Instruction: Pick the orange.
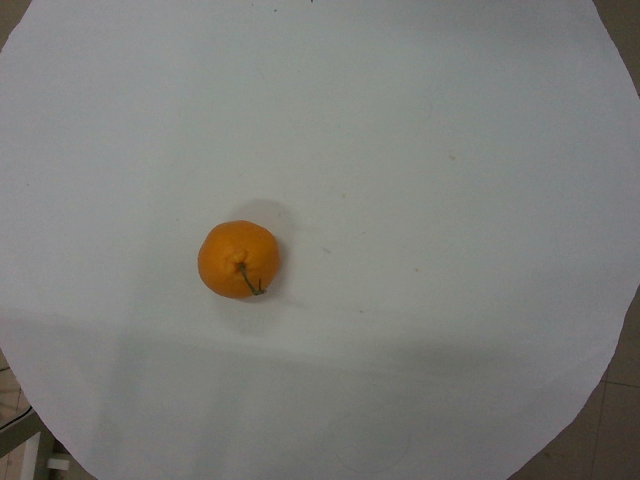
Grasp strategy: vertical